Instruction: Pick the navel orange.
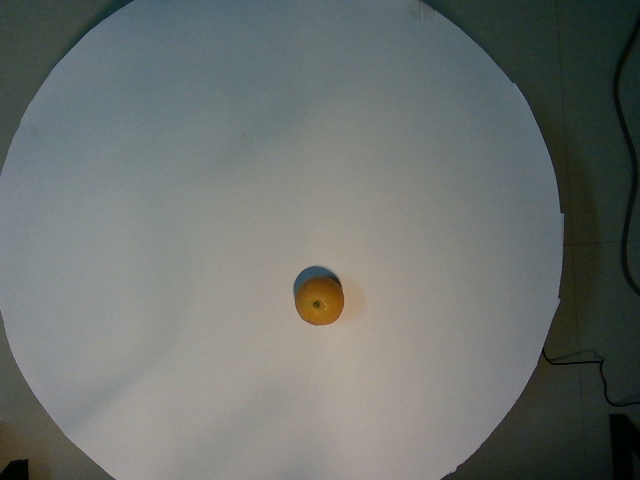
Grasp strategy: vertical